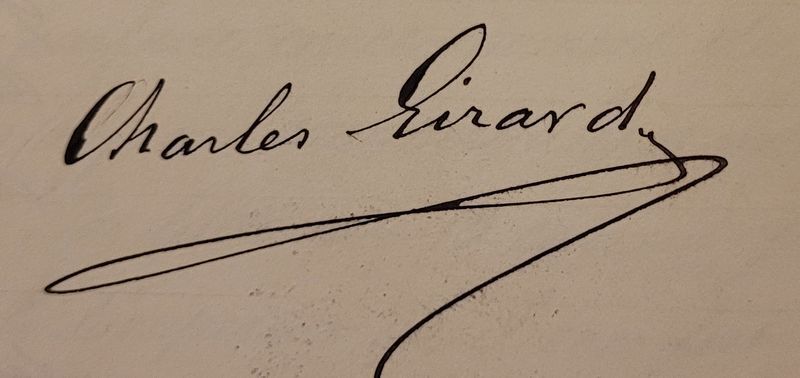
Signature of: charles girard